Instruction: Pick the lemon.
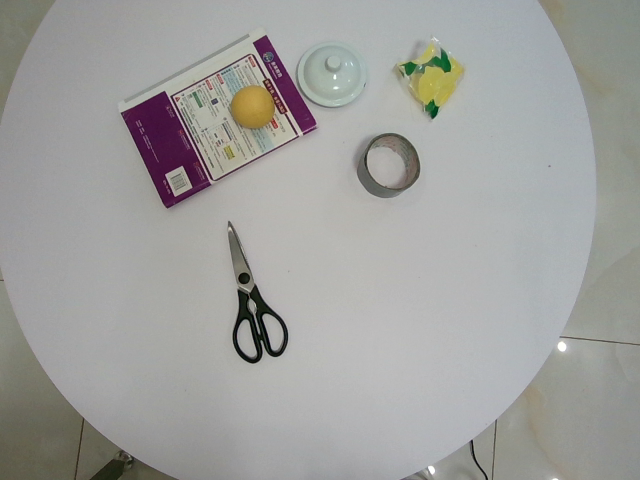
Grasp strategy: vertical